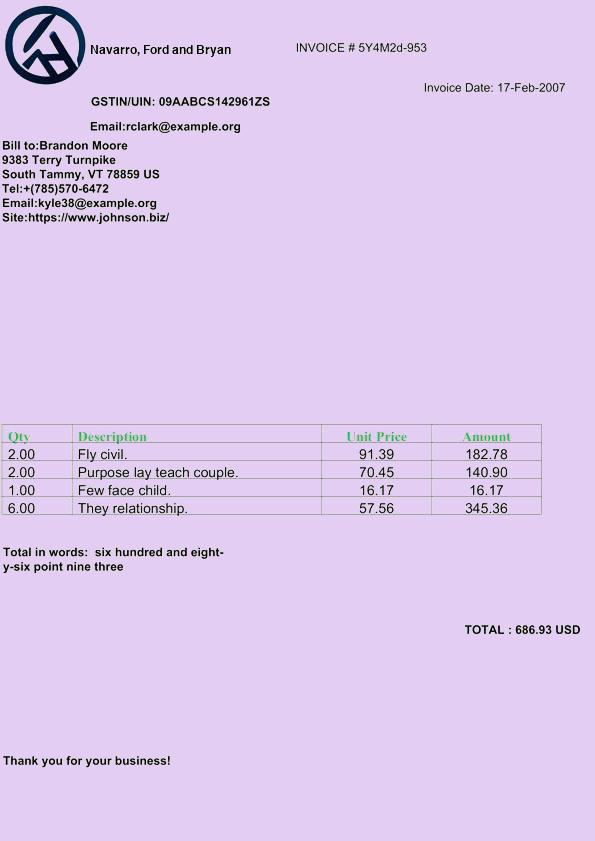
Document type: Invoice